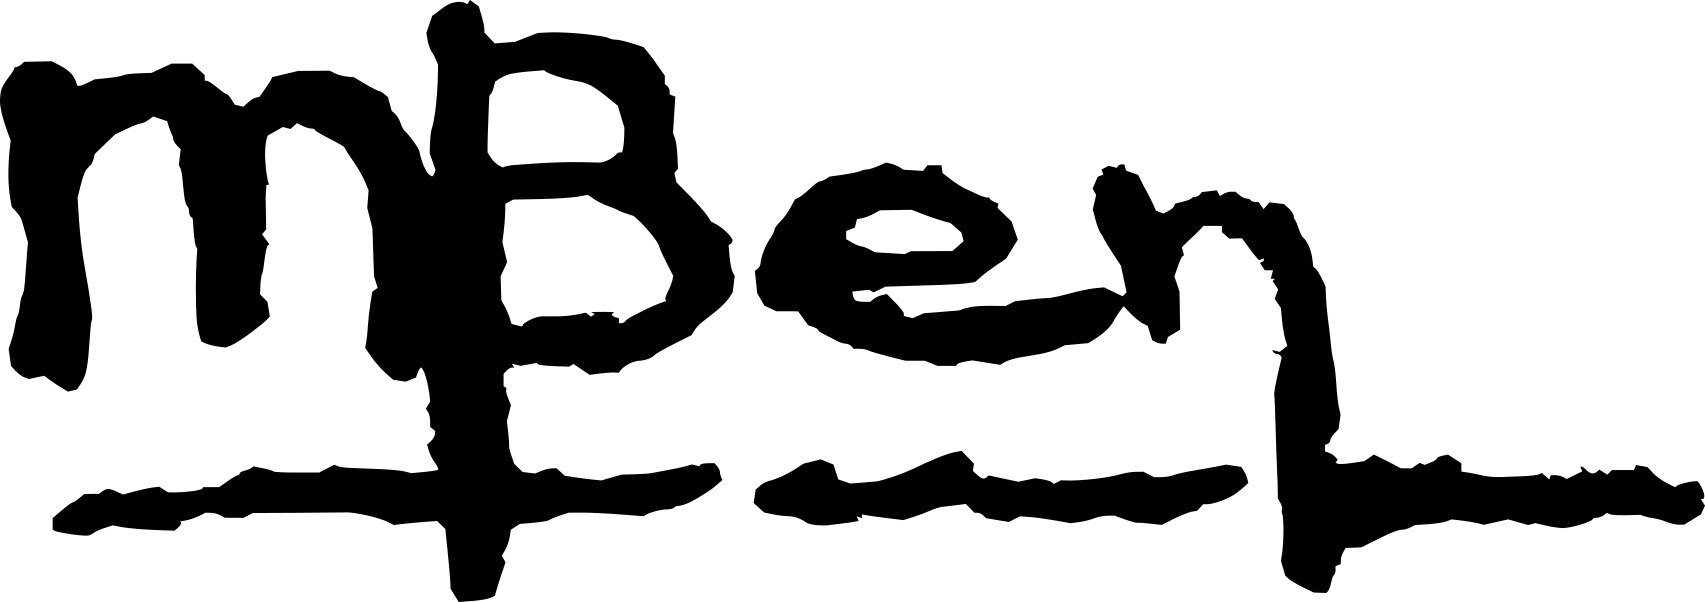
Signature of: marylise ben haim